Question: What is the name of the tenant mentioned in the document?
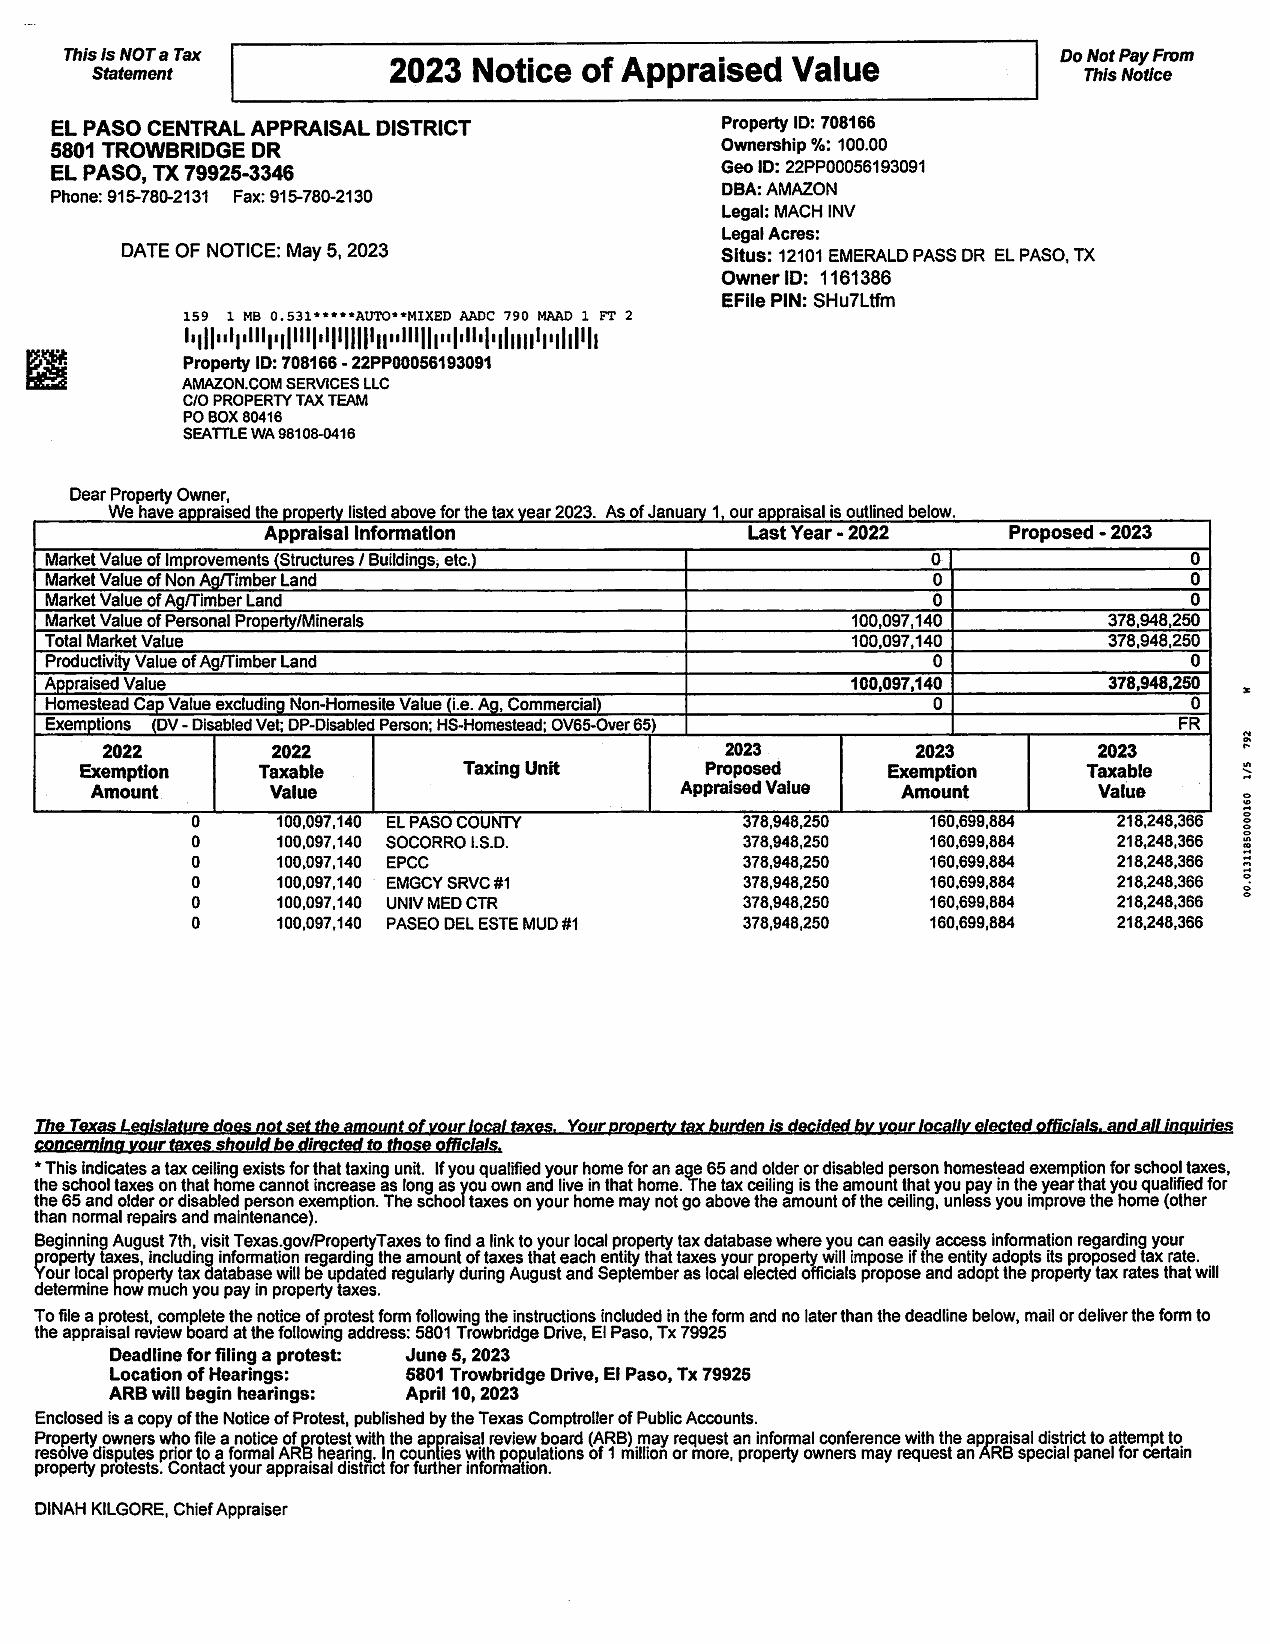
Answer: "AMAZON.COM SERVICES LLC"